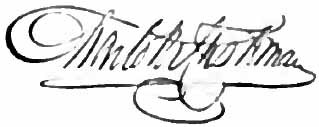
Signature of: charlotte cushman